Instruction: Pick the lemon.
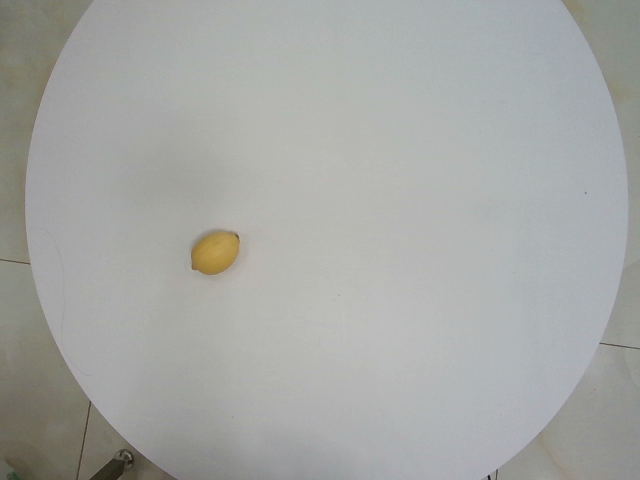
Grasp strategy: vertical